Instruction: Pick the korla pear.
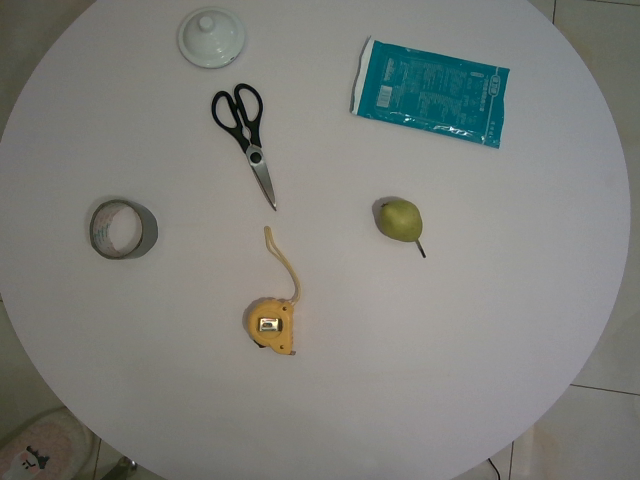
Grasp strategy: vertical